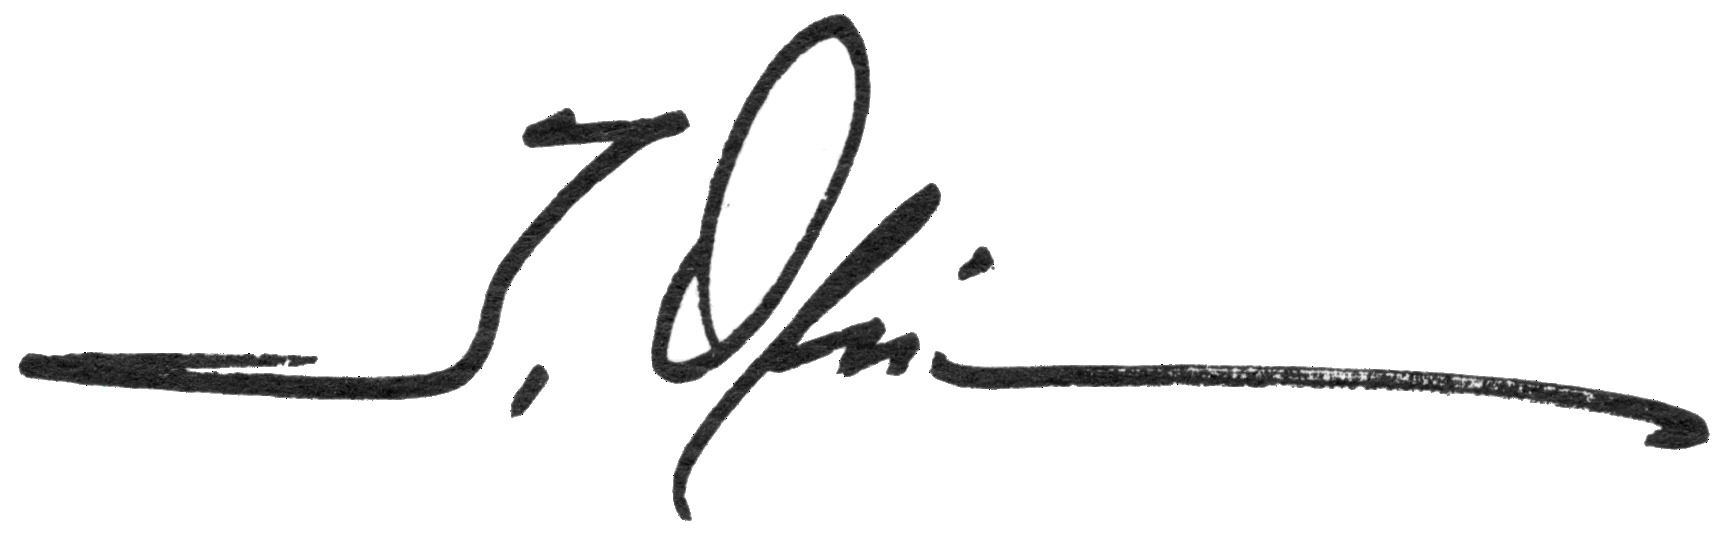
Signature of: thomas f olin